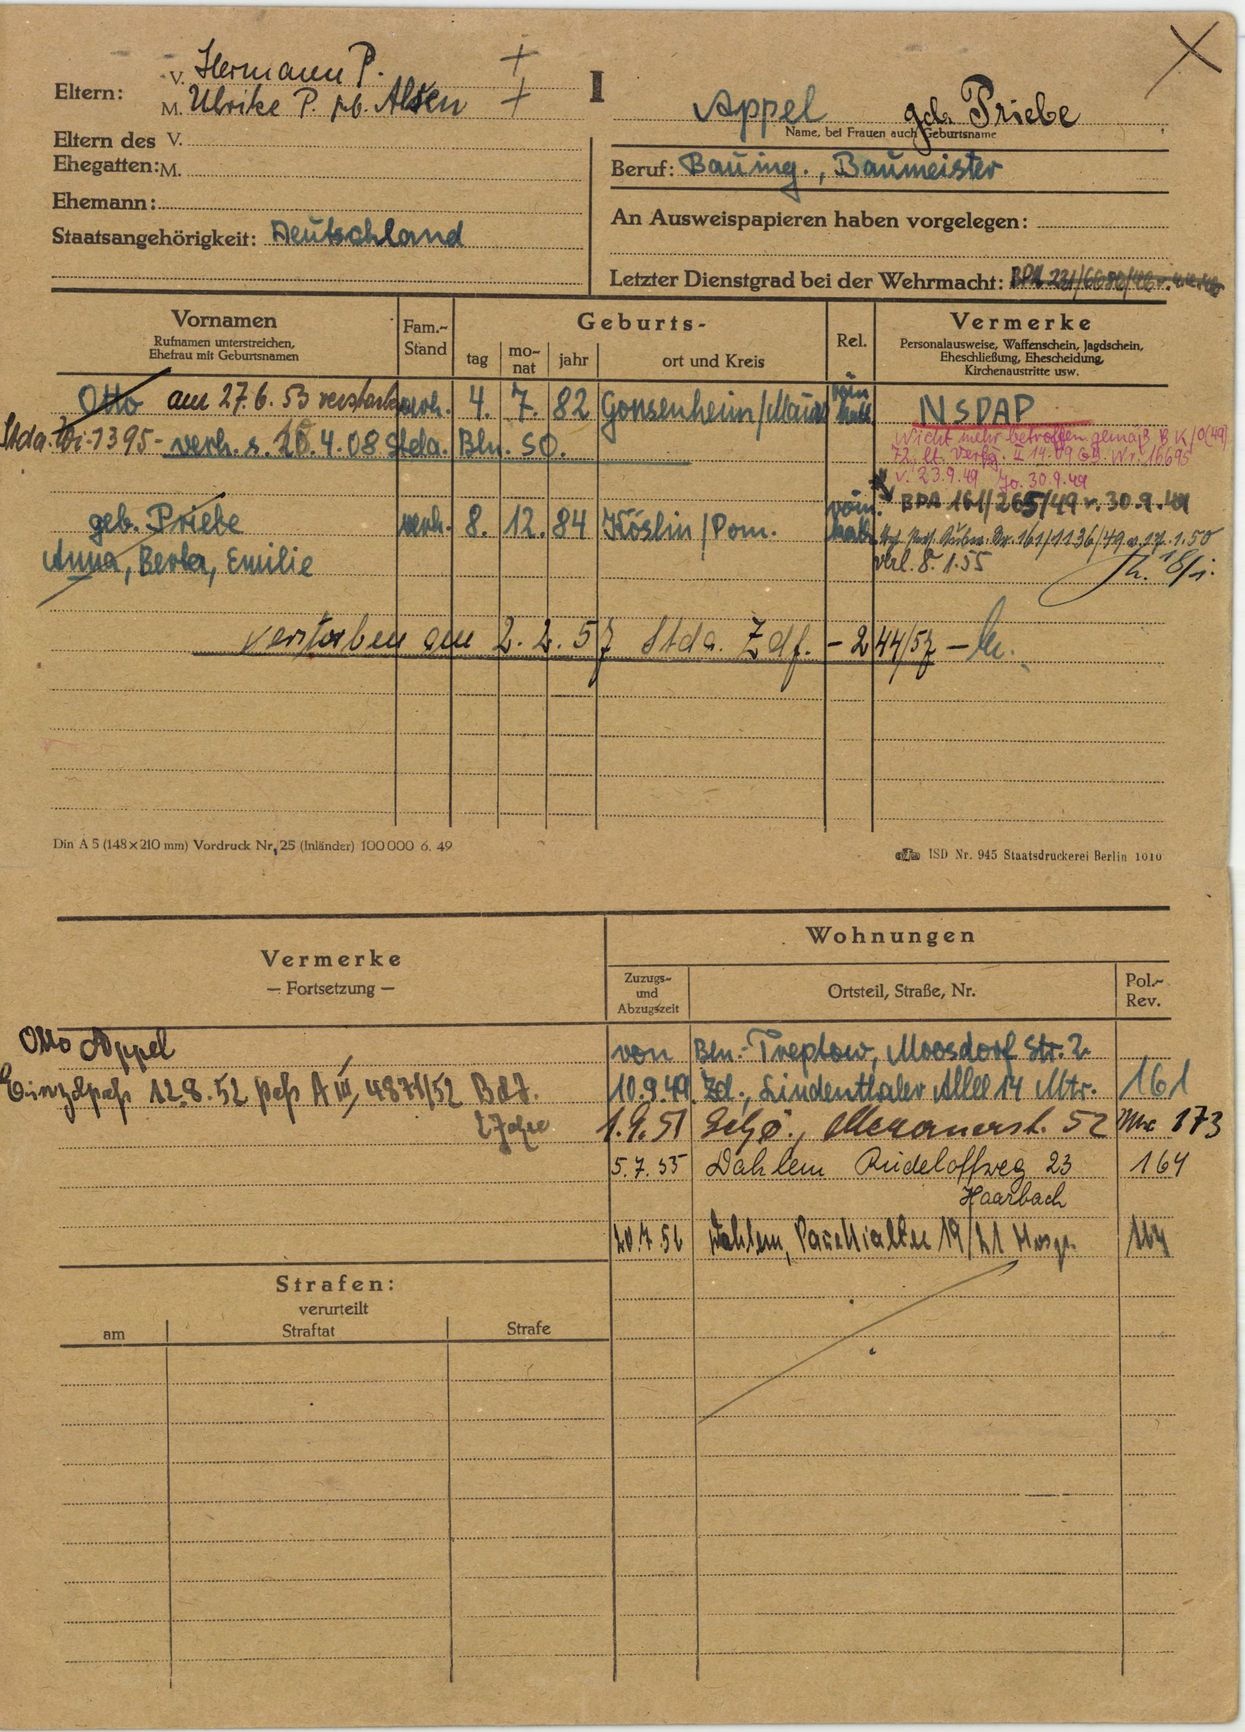
Appel geb. Priebe